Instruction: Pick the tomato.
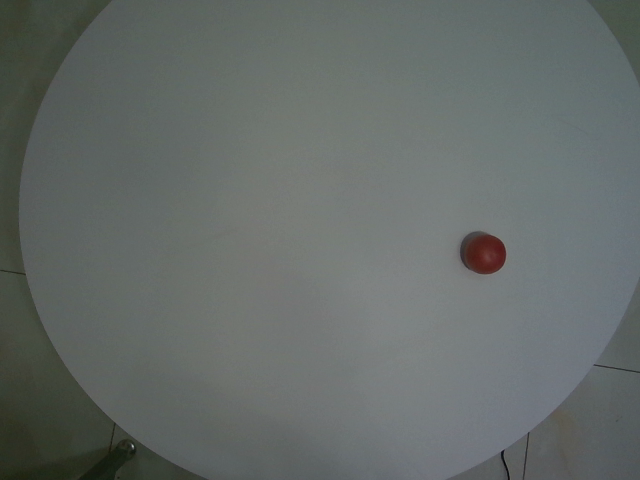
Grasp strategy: vertical